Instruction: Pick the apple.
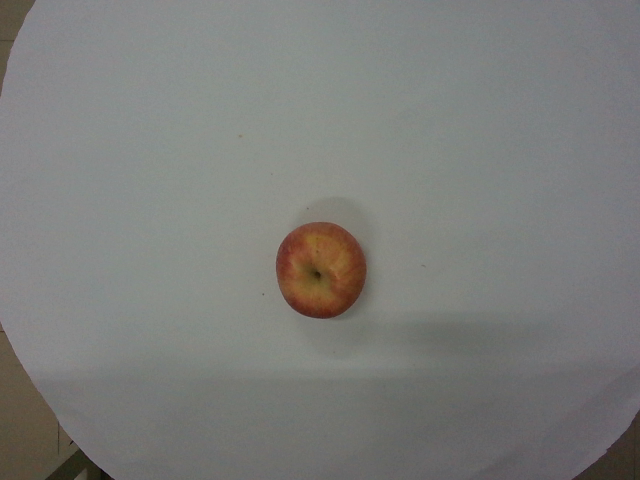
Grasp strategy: vertical